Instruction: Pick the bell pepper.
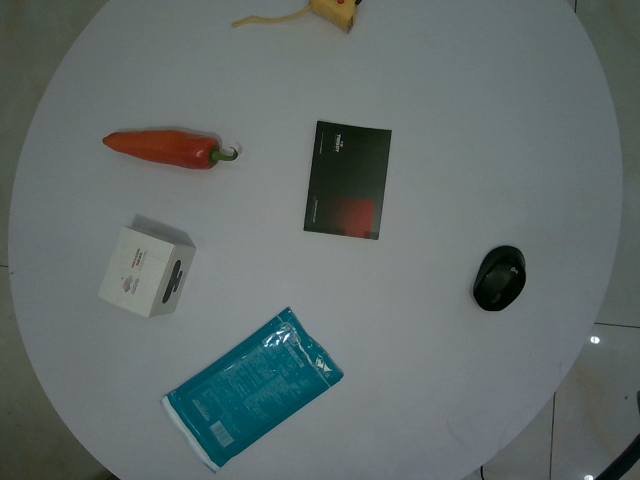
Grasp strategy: vertical